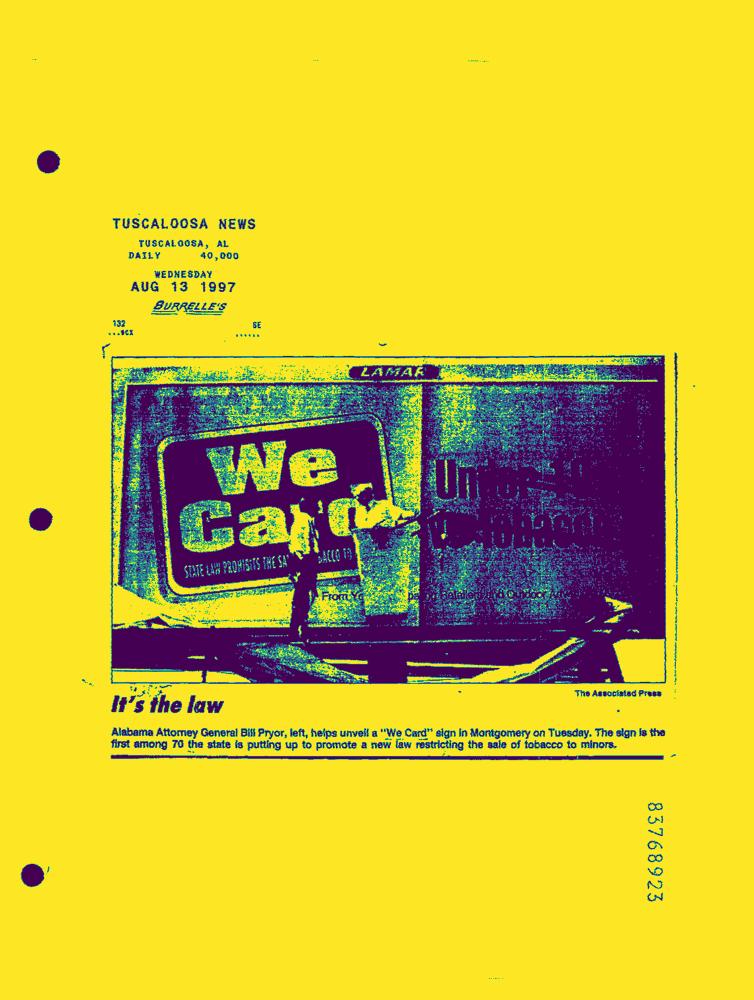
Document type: News-Article